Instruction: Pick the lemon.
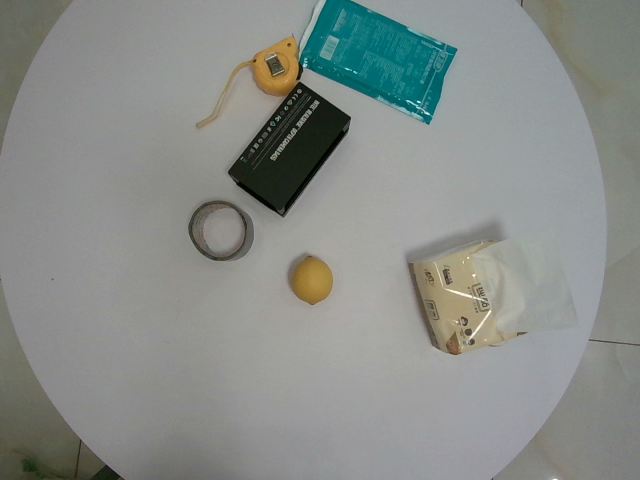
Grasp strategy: vertical